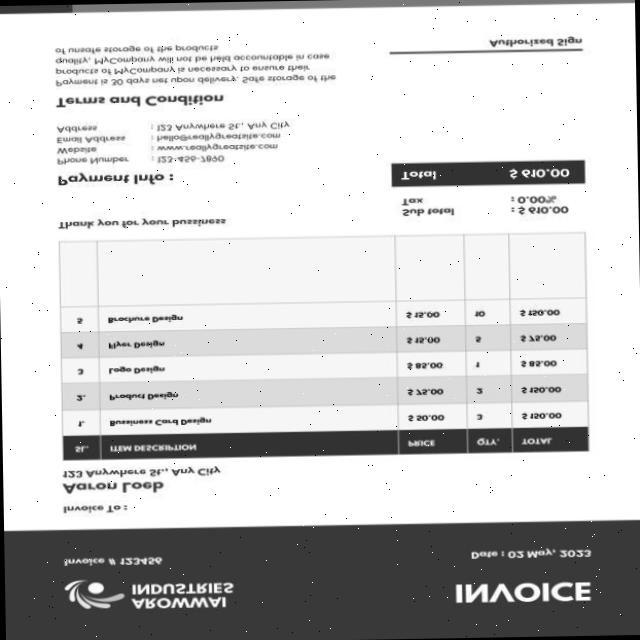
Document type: Invoice